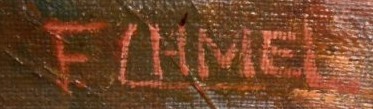
Signature of: františek chmel